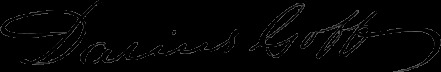
Signature of: darius goff